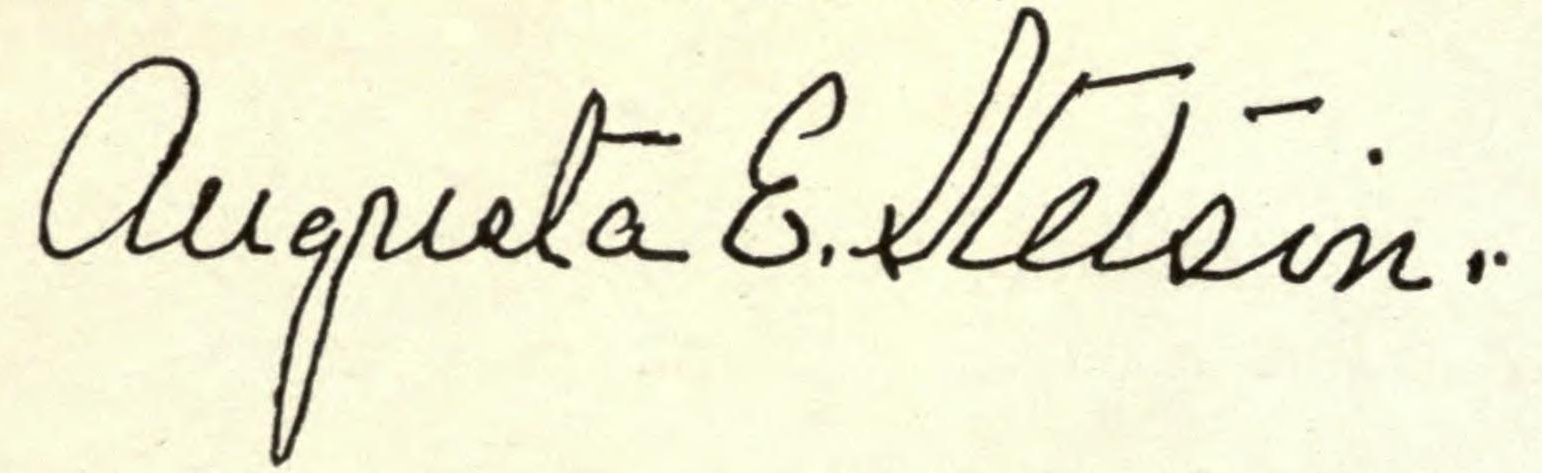
Signature of: augusta emma stetson